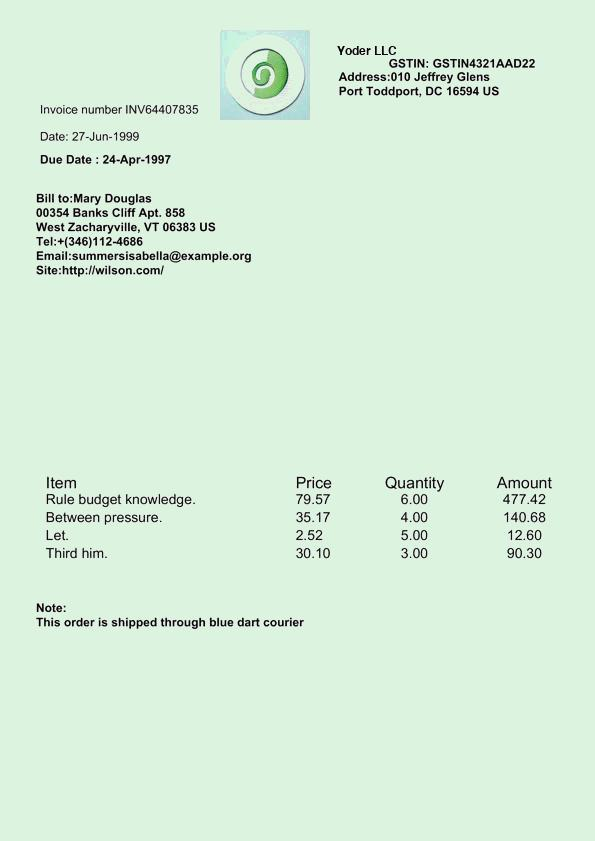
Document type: Invoice